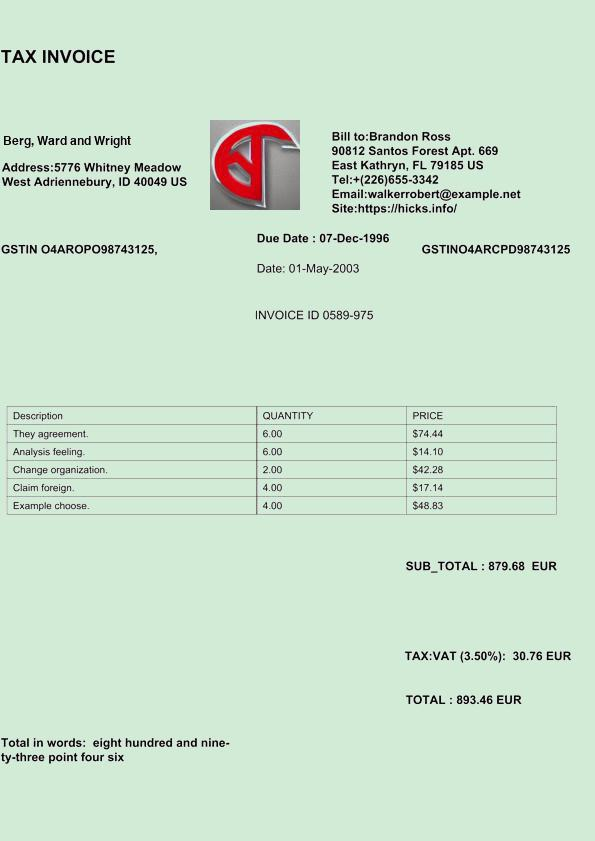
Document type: Invoice